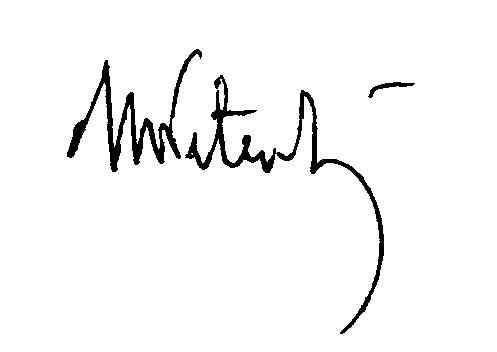
Signature of: wiesław witecki